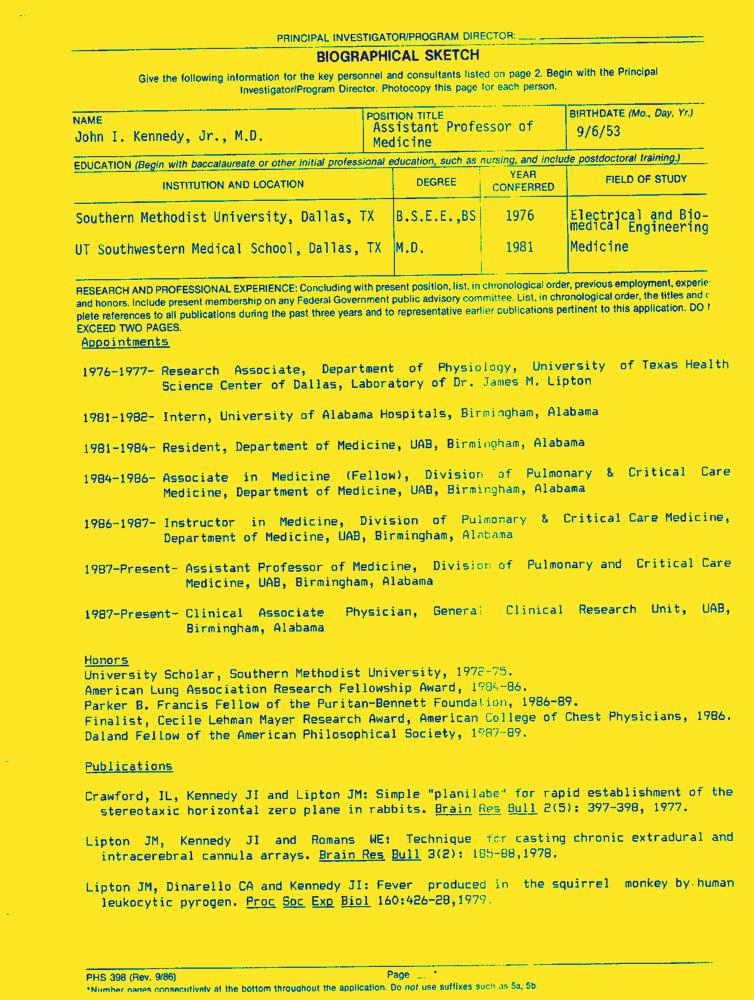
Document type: Resume-Doc